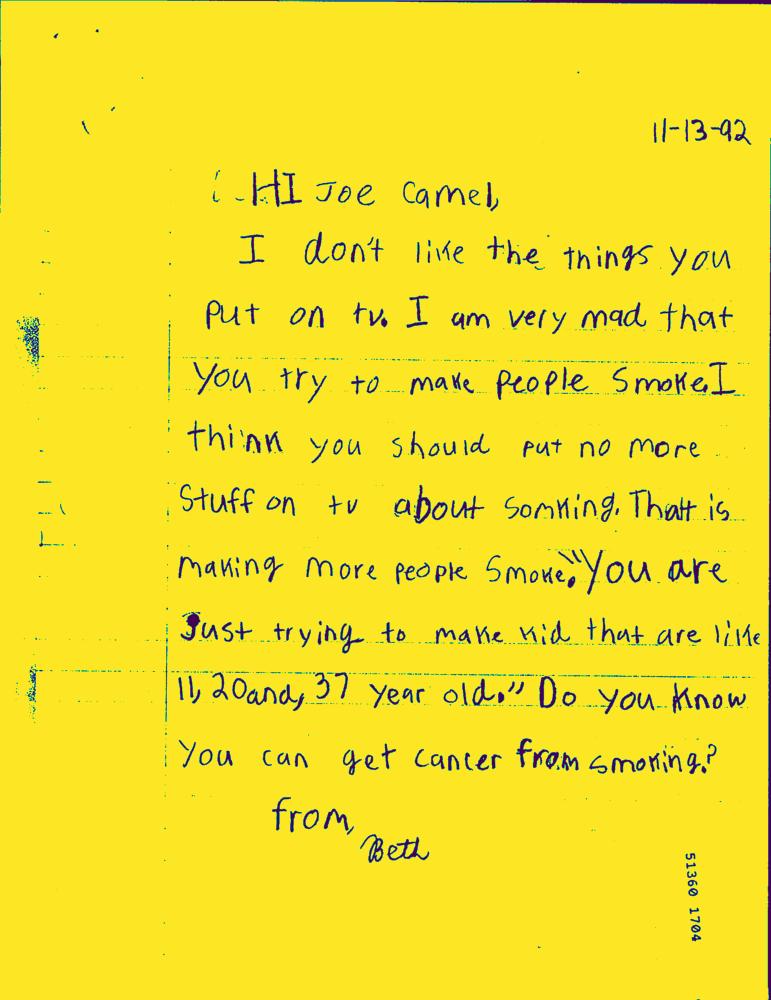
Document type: Hand-Written